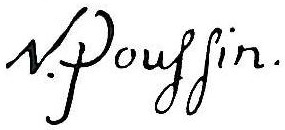
Signature of: q41554